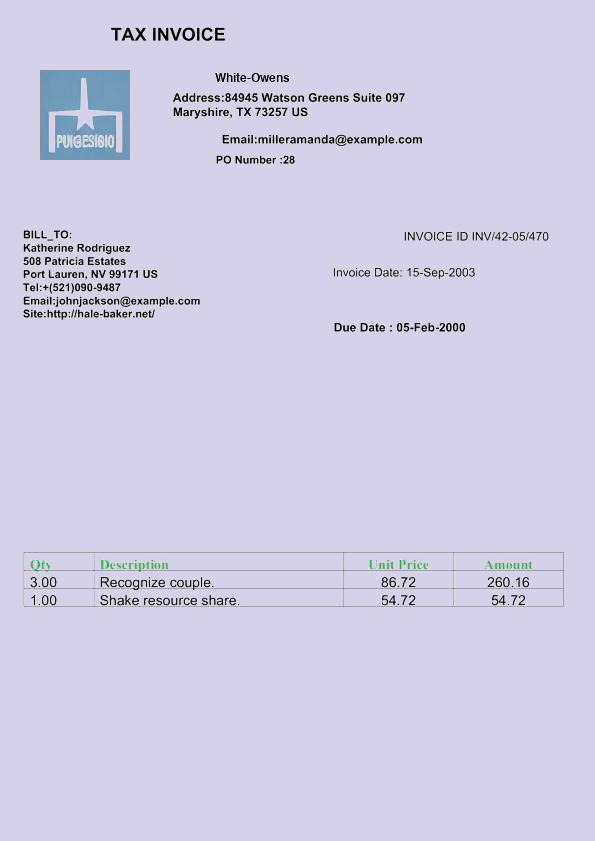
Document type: Invoice